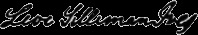
Signature of: levi silliman ives